Question: What was observed in the imaging?
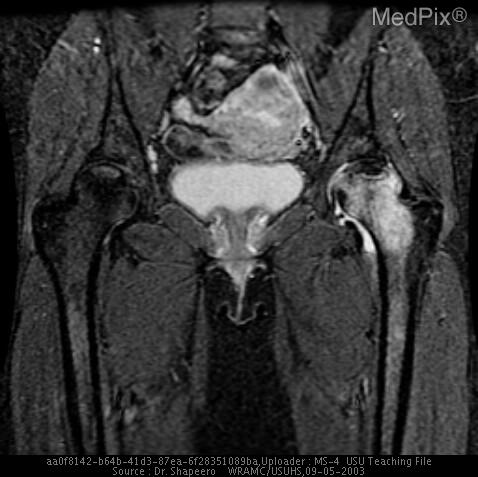
Answer: The imaging shows 1. AP and lateral radiographs show a C-shaped area of sclerosis
2. T1W coronal MR image - shows focal area of low signal intensity in the R femoral head consistent with edema; also shows focal area of high signal intensity in the L femoral head surrounded by low signal intensity margin consistent with central fat and peripheral circumferential edema of the head and extension of the edema to the meta-diaphysis; additionally, there is evidence of a focal depression of the L femoral head and irregular L femoral epiphysis.
3. FSE T2W with fat-sat coronal MR image – shows high signal intensity of edema in the R femoral head; also shows high signal intensity of edema surrounding the low signal intensity fat of the L femoral head with extension to the L femoral diaphysis 4. FSE proton density with fat-sat sagittal MR image - no collapse evident Coronal STIR MR image of the hips shows high-signal-intensity edema in the right femoral head and low-signal-intensity fat in the left femoral head combined with foci of high-signal-intensity edema that extends into the left femoral metadiaphysis..